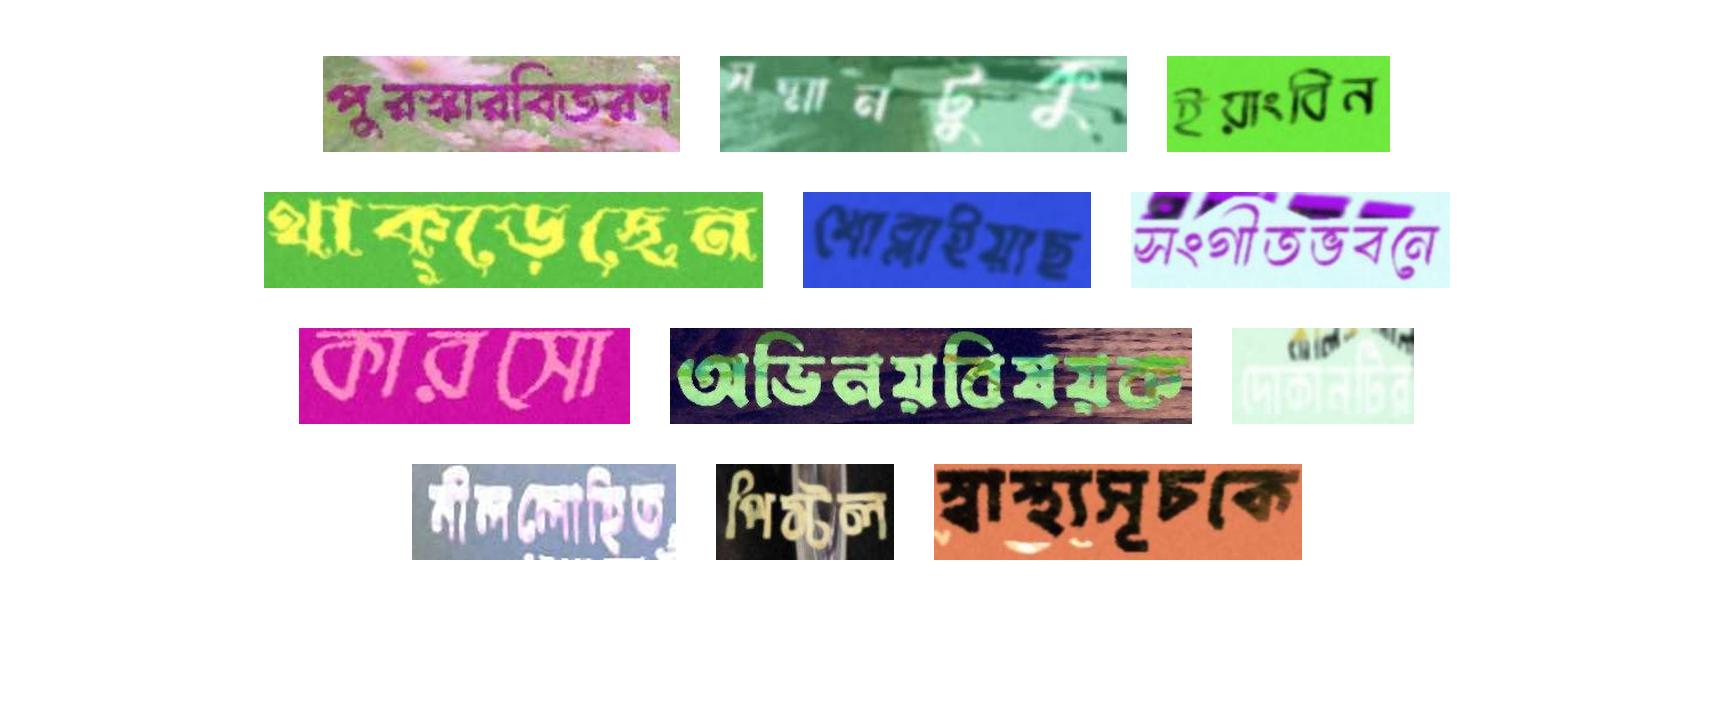
পুরস্কারবিতরণ সম্মানটুকু ইয়াংবিন
থাক্‌ড়েছেন খোব্‌লাইয়াছ সংগীতভবনে
কারসো অভিনয়বিষয়ক দোকানটির
নীললোহিত পিস্টল স্বাস্থ্যসূচকে